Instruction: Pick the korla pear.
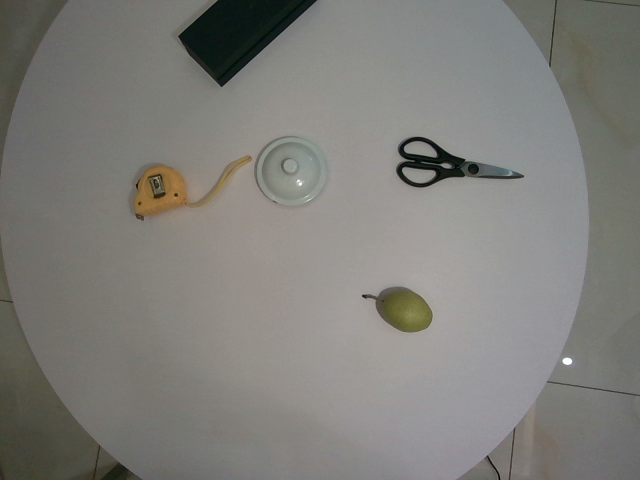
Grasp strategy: vertical